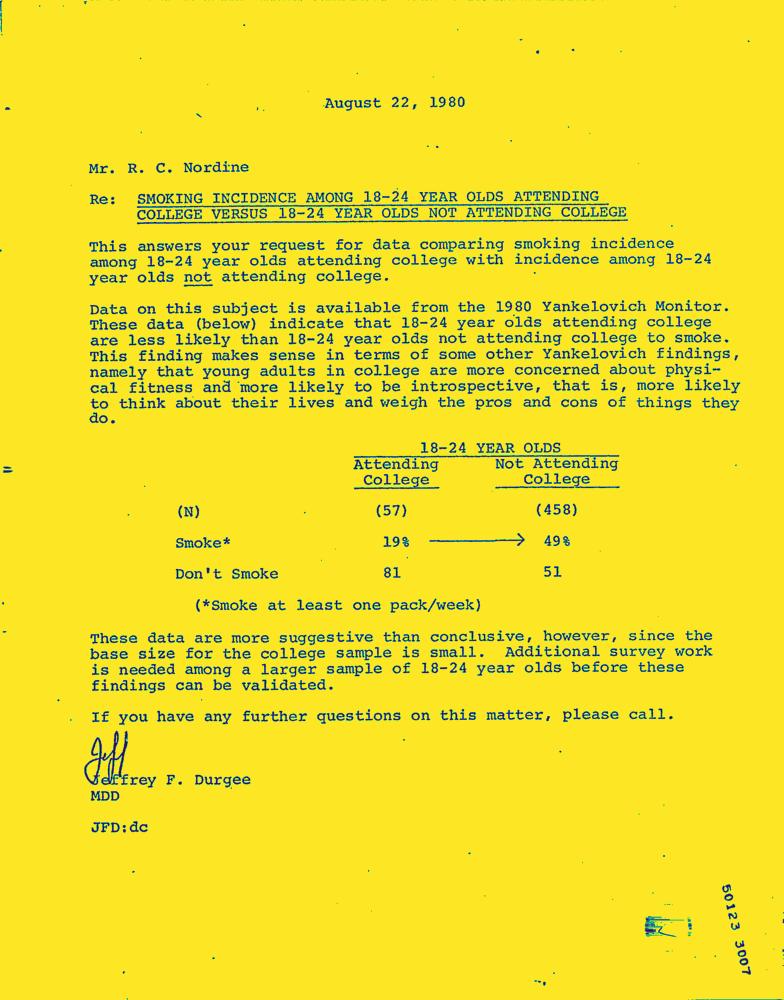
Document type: Letter-Doc